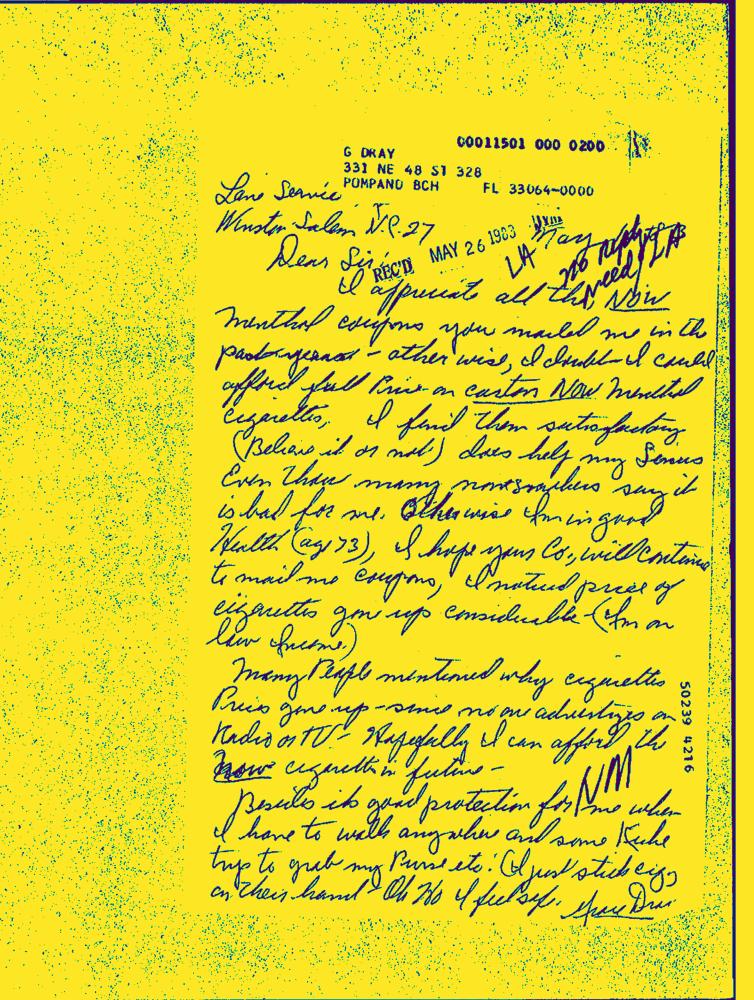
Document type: Hand-Written